Question: What is the potential diagnosis?
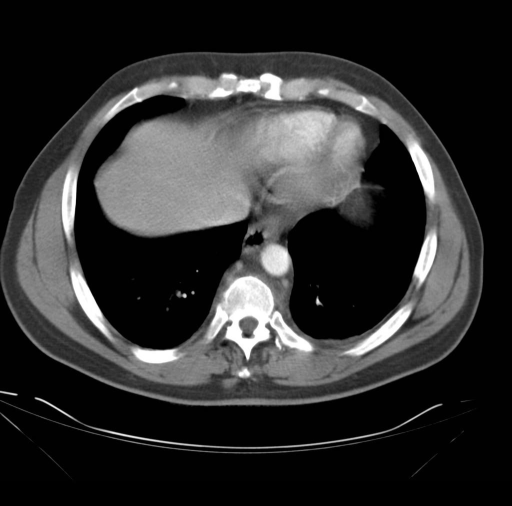
Answer: The possible diagnosis includes 1. Discitis/osteomyelitis
2. Pott's Disease.